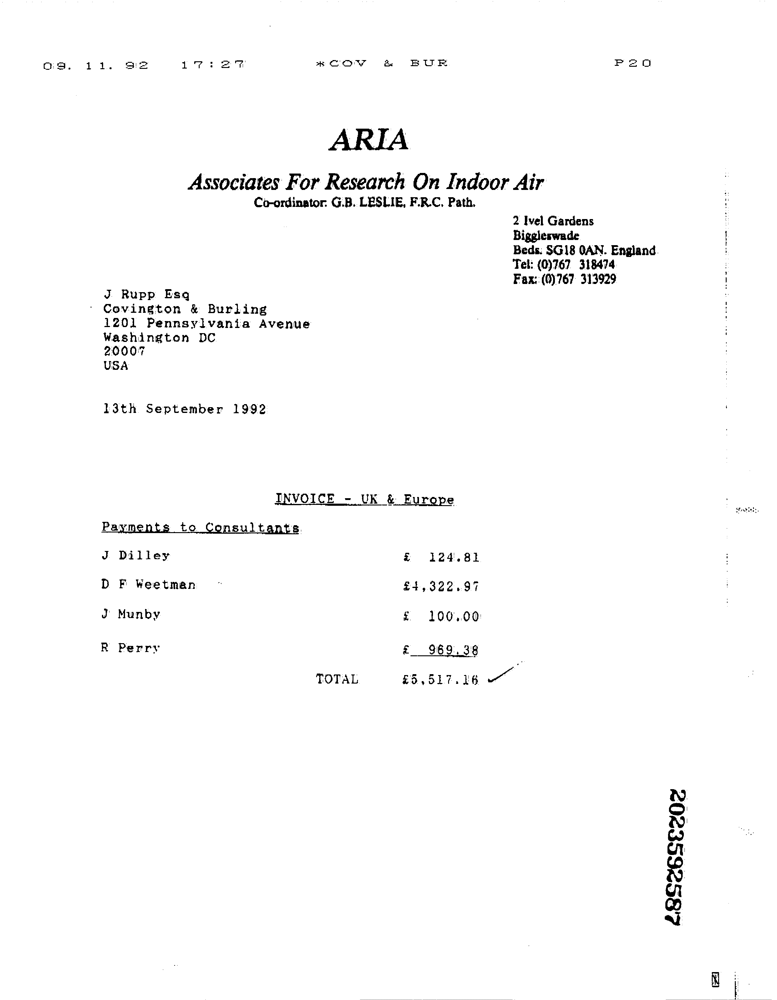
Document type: Invoice